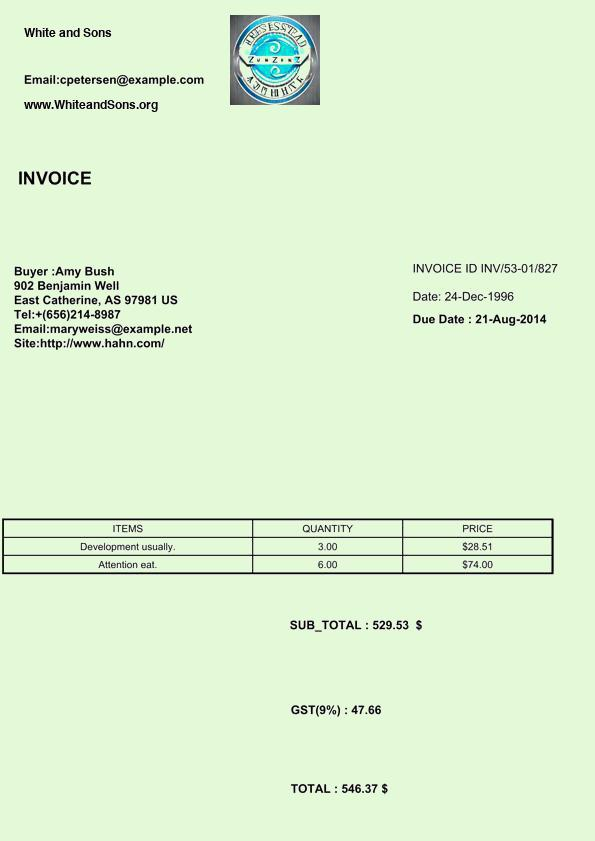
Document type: Invoice